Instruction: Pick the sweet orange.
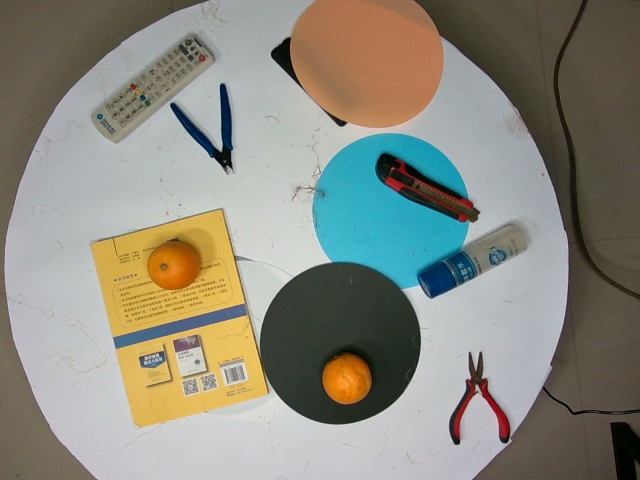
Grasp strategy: vertical